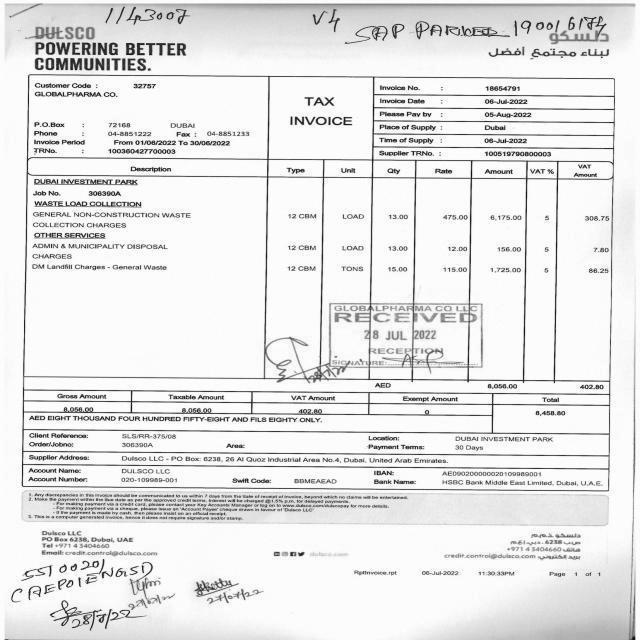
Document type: Invoice